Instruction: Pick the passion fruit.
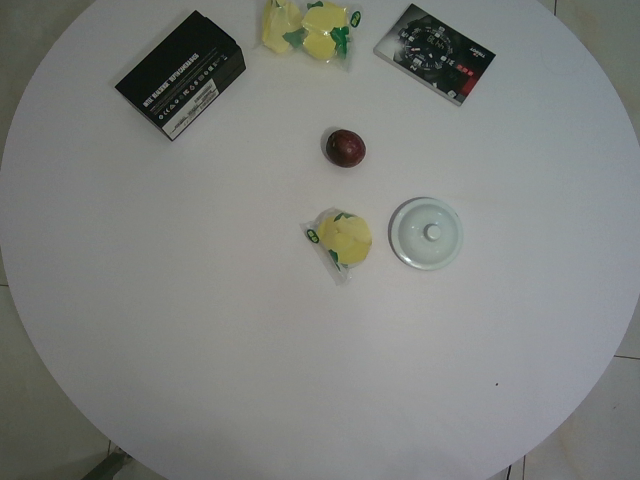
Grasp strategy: vertical